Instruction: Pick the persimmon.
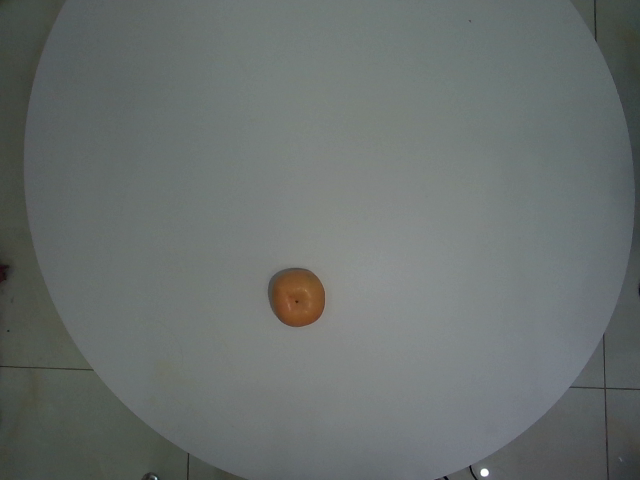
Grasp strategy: vertical